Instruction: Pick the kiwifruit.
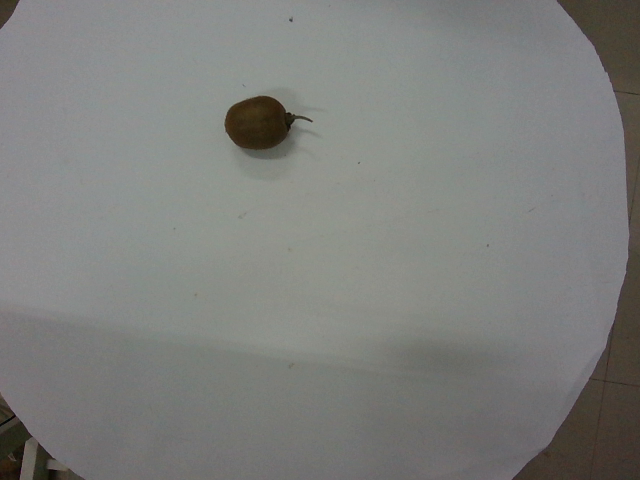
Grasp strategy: vertical